Question: Explain the disease:
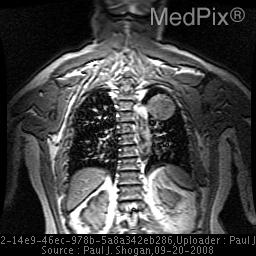
Answer: The disease is discussed as: Lesions/Condition:   Pulmonary Hamartoma

Predisposing Factors:

Most commonly occurs in the fourth to fifth decade.  Most common chromosomal abnormality involves the q13-q15 region of chromosome 12.

Symptoms:

Most patients presenting with peripheral pulmonary hamartomas are asymptomatic.  When symptomatic, hemoptysis is the most common presenting symptom.

Discussion:

Pulmonary hamartomas are benign neoplasm with 90% arising within the lung parenchyma, and are usually in a peripheral location.  They comprise approximately 5% of all solitary pulmonary nodules.  Pulmonary Hamartomas contain cartilage surrounded by fibrous connective tissue with variable amounts of fat, smooth muscle, and seromucous glands.  Approximately 30% contain calcium in the form of multiple clumps (‘popcorn’ calcification).

Generally, pulmonary hamartomas can be observed by CT alone.  Indications for transthoracic biopsy or resection are rapid growth, a size greater than 2.5 cm, or new pulmonary symptoms.

Radiology:

Chest Radiographs:
Well-circumscribed, smoothly marginated solitary nodule without lobar predilection.  Most pulmonary hamartomas are  smaller than 4 cm in diameter.  Calcification is visible in less than 10% of cases.

CT:
Well-circumscribed nodule with a smooth or lobulated border.
Composed entirely of fat, a mixture of fat and soft tissue, or fat and calcification.  Calcification when present is in the form of multiple clumps of calcium dispersed throughout the lesion (“popcorn” calcification)